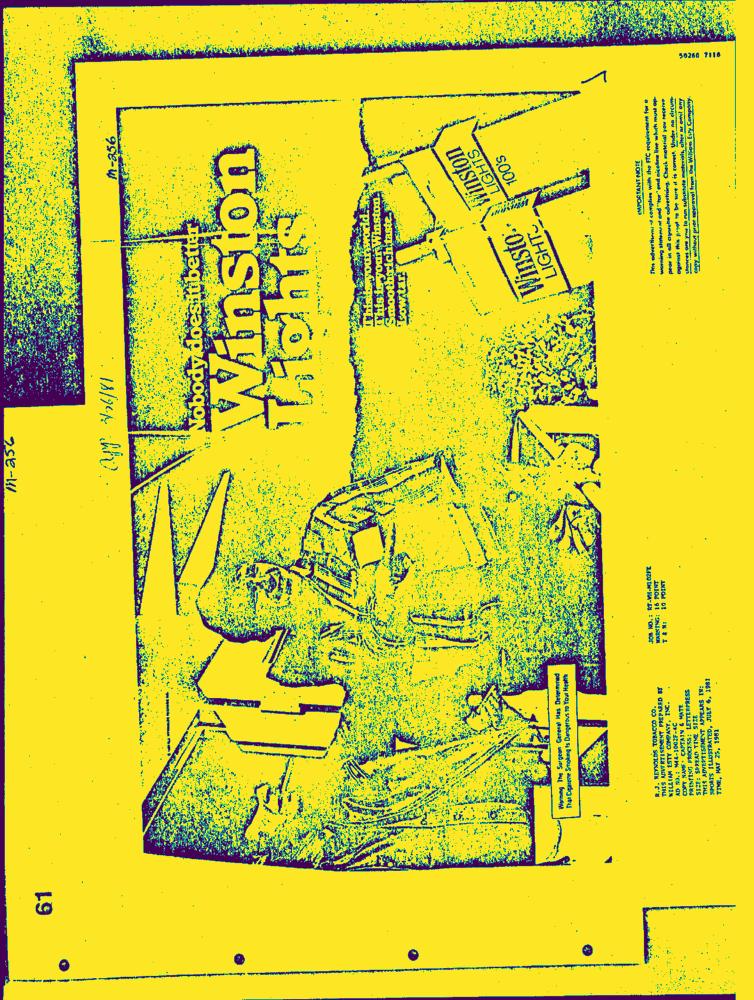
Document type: AD